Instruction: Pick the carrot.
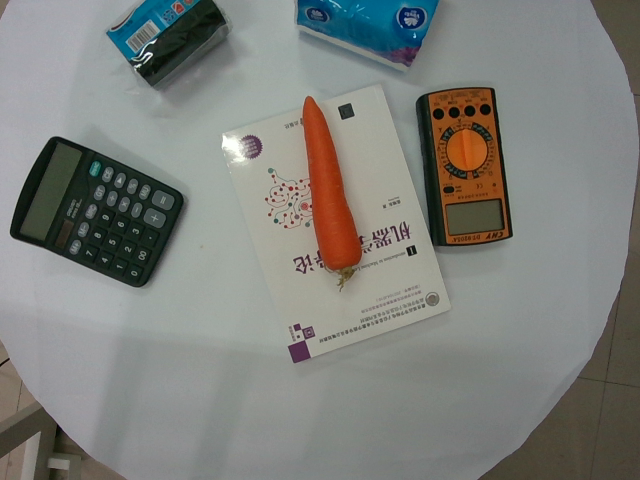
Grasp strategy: vertical